Question: Explain the disease:
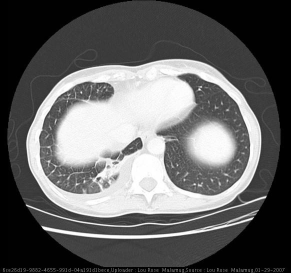
Answer: The disease is discussed as: Lung cancer has surpassed breast cancer in becoming the leading cause of cancer death in women. Adenocarcinoma accounts for 30-40% of lung cancers and is the most common histologic type.  It is also the most common type of lung cancer in non-smokers (an estimated 10-15% of patients diagnosed with lung cancer are non-smokers).  The most common sites of distant metastases are the brain, bones (most commonly vertebrae), liver, adrenals, and skin.  The American Thoracic Society recommends measurement of a CBC, serum electrolytes, calcium, alkaline phosphatase, albumin, AST, ALT, total bilirubin, and creatinine in all patients with lung cancer.  Abnormal LFTs should be followed up with a contrast-enhanced CT of the liver, and an elevated alkaline phosphatase or calcium level should be followed up with a bone or PET scan to detect metastases (there is conflicting evidence as to which imaging modality has greater sensitivity).  With regard to monitoring response to therapy, one study reported that changes in FDG uptake on PET scan rather than changes in lesion size on CT more accurately correlates with response to therapy.  Stage IV disease is primarily managed with chemotherapy or with palliative measures for symptomatic relief, and the five year survival rate is less than 5%.

Systematic screening for lung cancer is not currently recommended by any major medical organizations.  The USPSTF concluded that there is currently insufficient evidence to argue for or against screening asymptomatic individuals for lung cancer with either chest x-ray, low dose computerized tomography, sputum cytology, or a combination of these tests. Studies evaluating the benefits of screening have shown increased detection of early stage lung cancer in asymptomatic individuals but have not shown a reduction in mortality.  The Prostate, Lung, Colorectal, and Ovarian Cancer Screening Trial is an ongoing trial evaluating the use of a single posterior-anterior CXR, and the Early Lung Cancer Action Project is currently evaluating the use of low-dose spiral CT for screening.